Retrieve the amount in words, amount in figures, name of the payee, date on the cheque, and the bank name from the image.
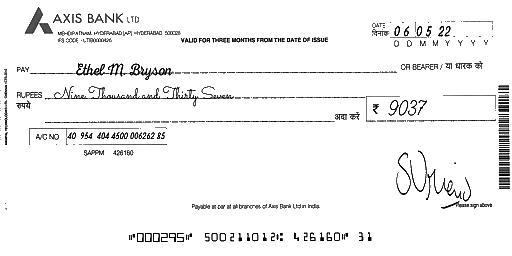
amt_in_words: Nine Thousand and Thirty Seven
amt_in_figures: 9037
payee_name: Ethel M. Bryson
bank_name: AXIS BANK
cheque_date: 06/05/22